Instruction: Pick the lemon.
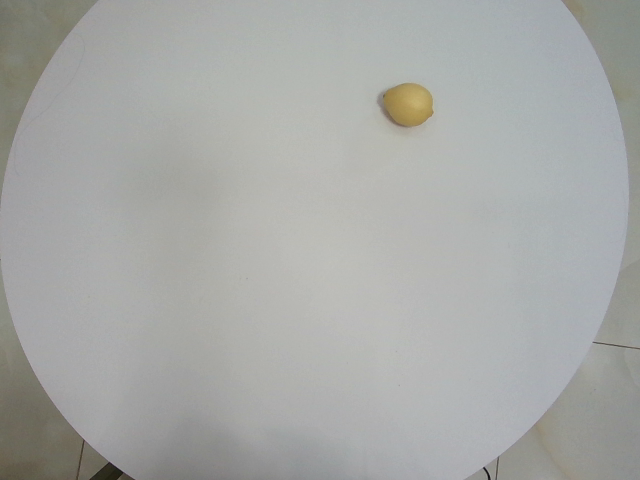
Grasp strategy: vertical